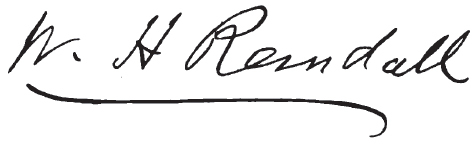
Signature of: william h randall